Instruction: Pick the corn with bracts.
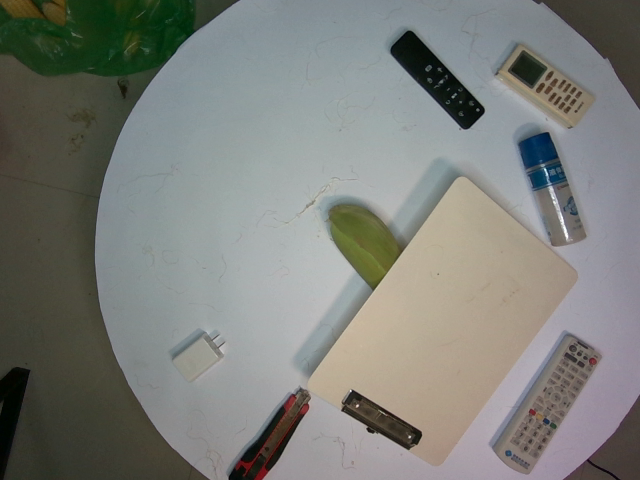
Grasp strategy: vertical